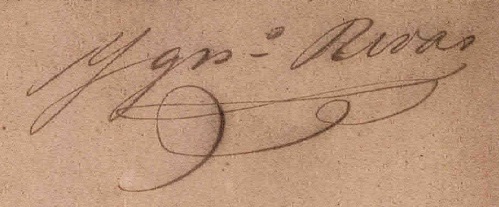
Signature of: ignacio rivas